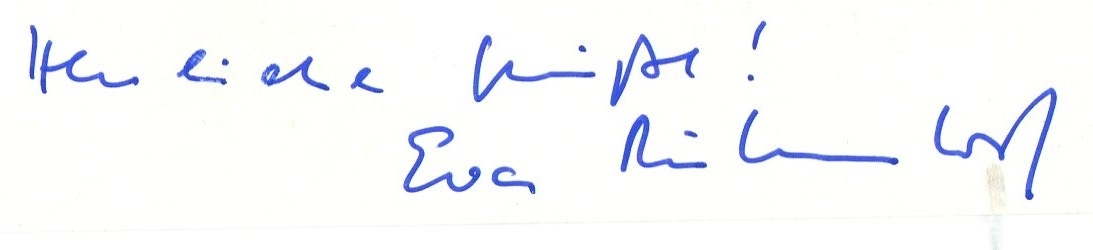
Signature of: eva rühmkorf